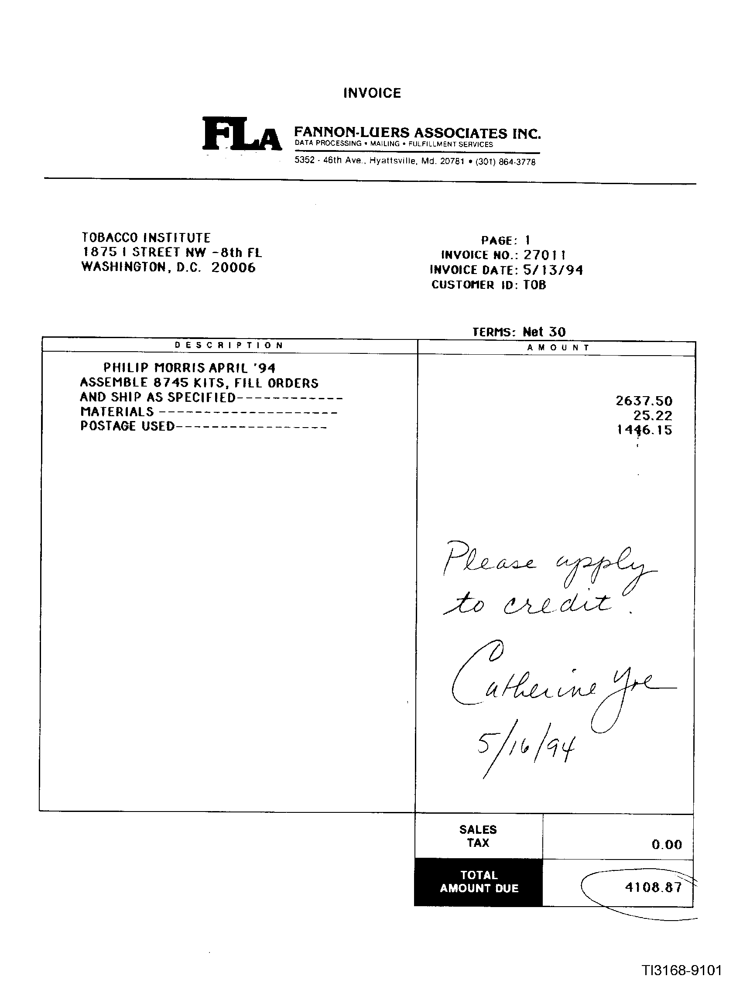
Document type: Invoice